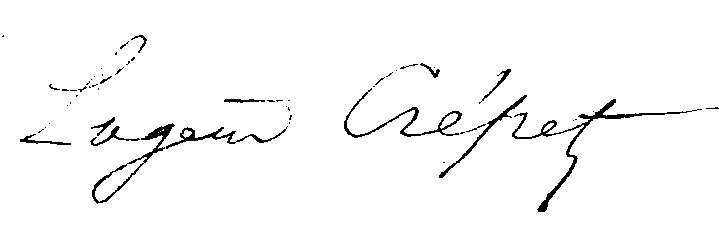
Signature of: eugène crépet